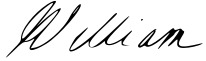
Signature of: prince william duke of cumberland